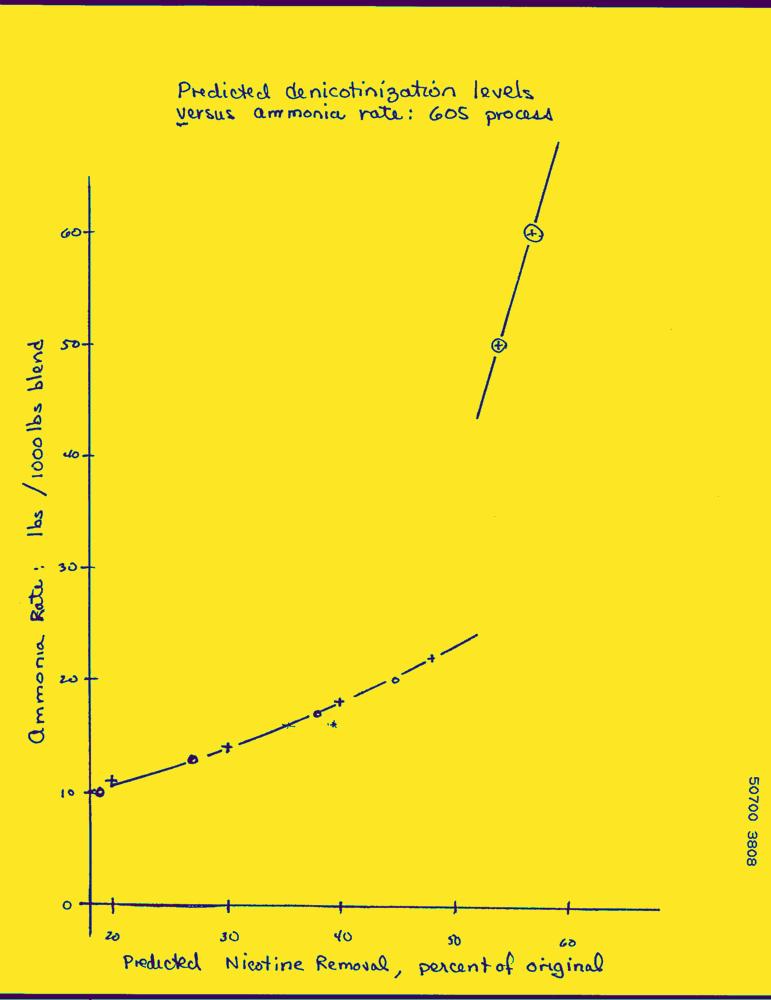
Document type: Hand-Written